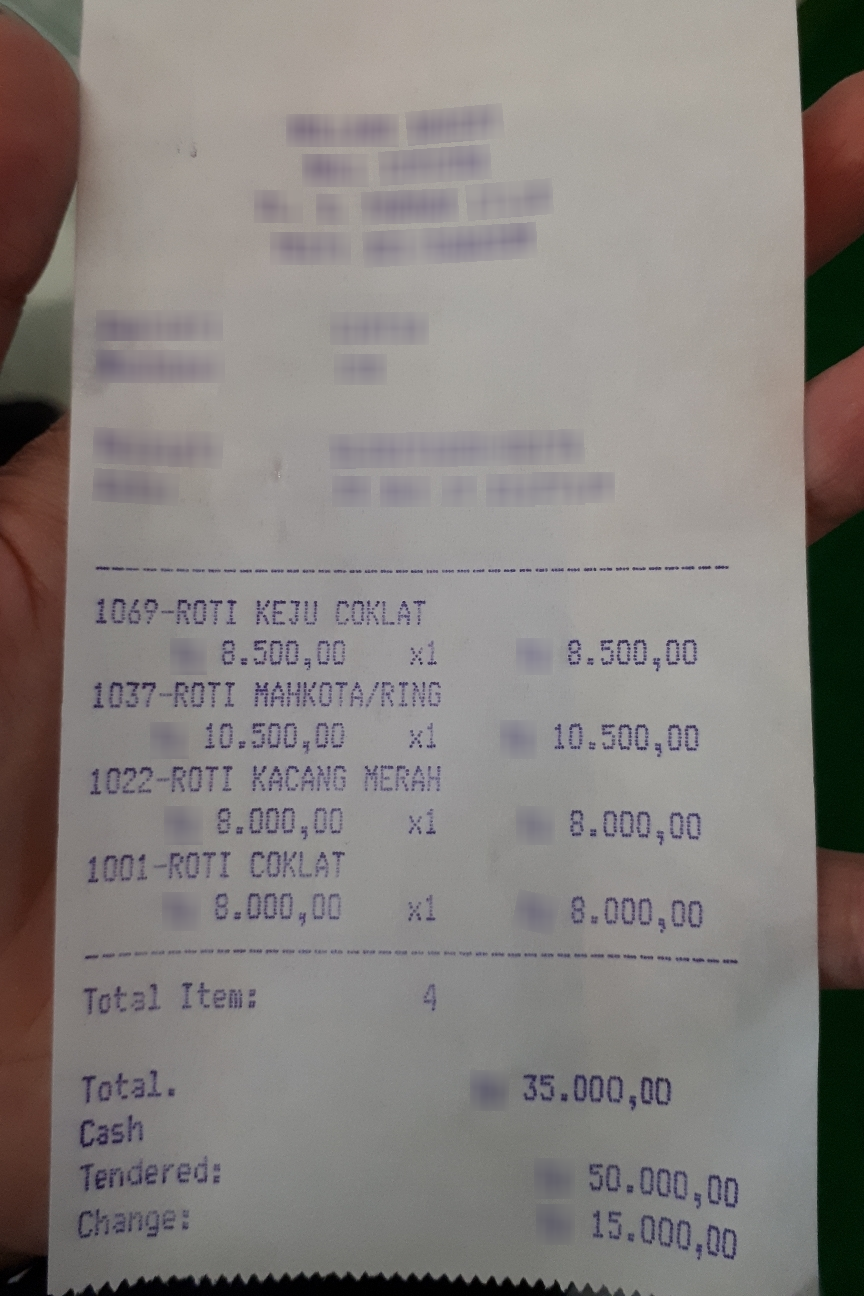
Number of items: 4
Total: 35.000,00
OCR text regions:
text: Cash
text: 1069-ROTI
text: KEJU
text: COKLAT
text: 8.500,00
text: x1
text: 8.500,00
text: 1037-ROTI
text: MAHKOTA/RING
text: 10.500,00
text: x1
text: 10.500,00
text: 1022-ROTI
text: KACANG
text: MERAH
text: 8.000,00
text: x1
text: 8.000,00
text: 1001-ROTI
text: COKLAT
text: 8.000,00
text: x1
text: 8.000,00
text: Total
text: Item:
text: 4
text: Total.
text: 35.000,00
text: Tendered:
text: 50.000,00
text: Change:
text: 15.000,00